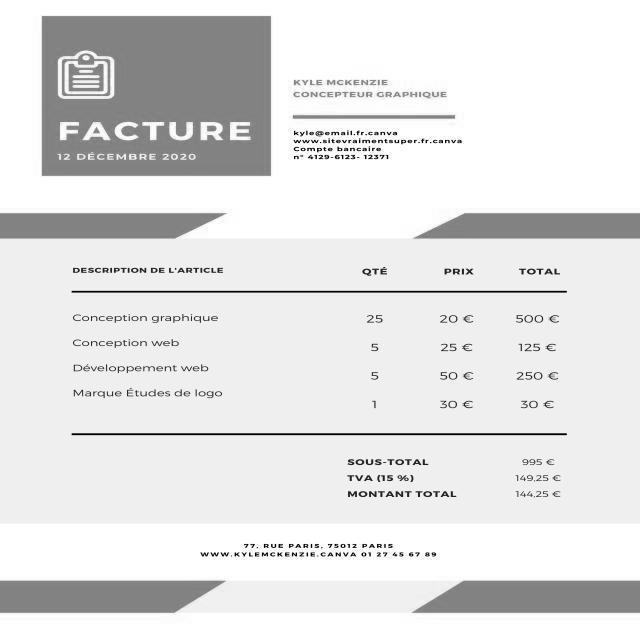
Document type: Invoice